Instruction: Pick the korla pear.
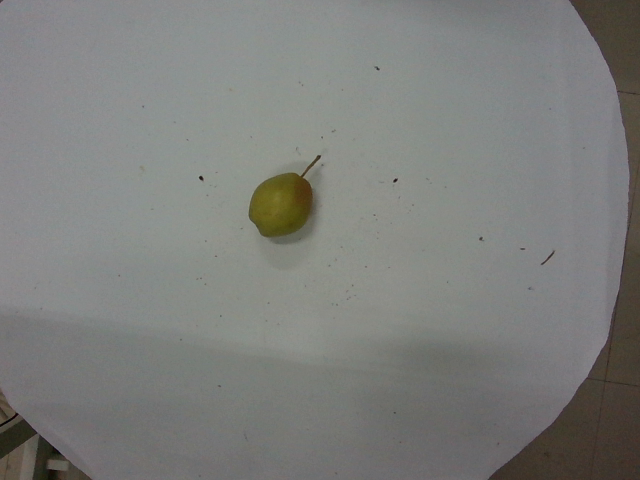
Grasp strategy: vertical